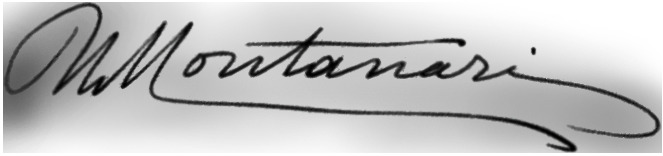
Signature of: umberto montanari